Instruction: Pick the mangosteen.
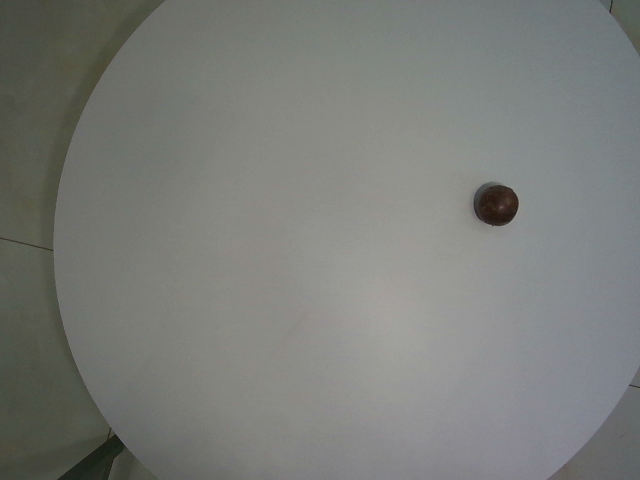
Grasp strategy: vertical